Question: What is the name of the tenant mentioned in the document?
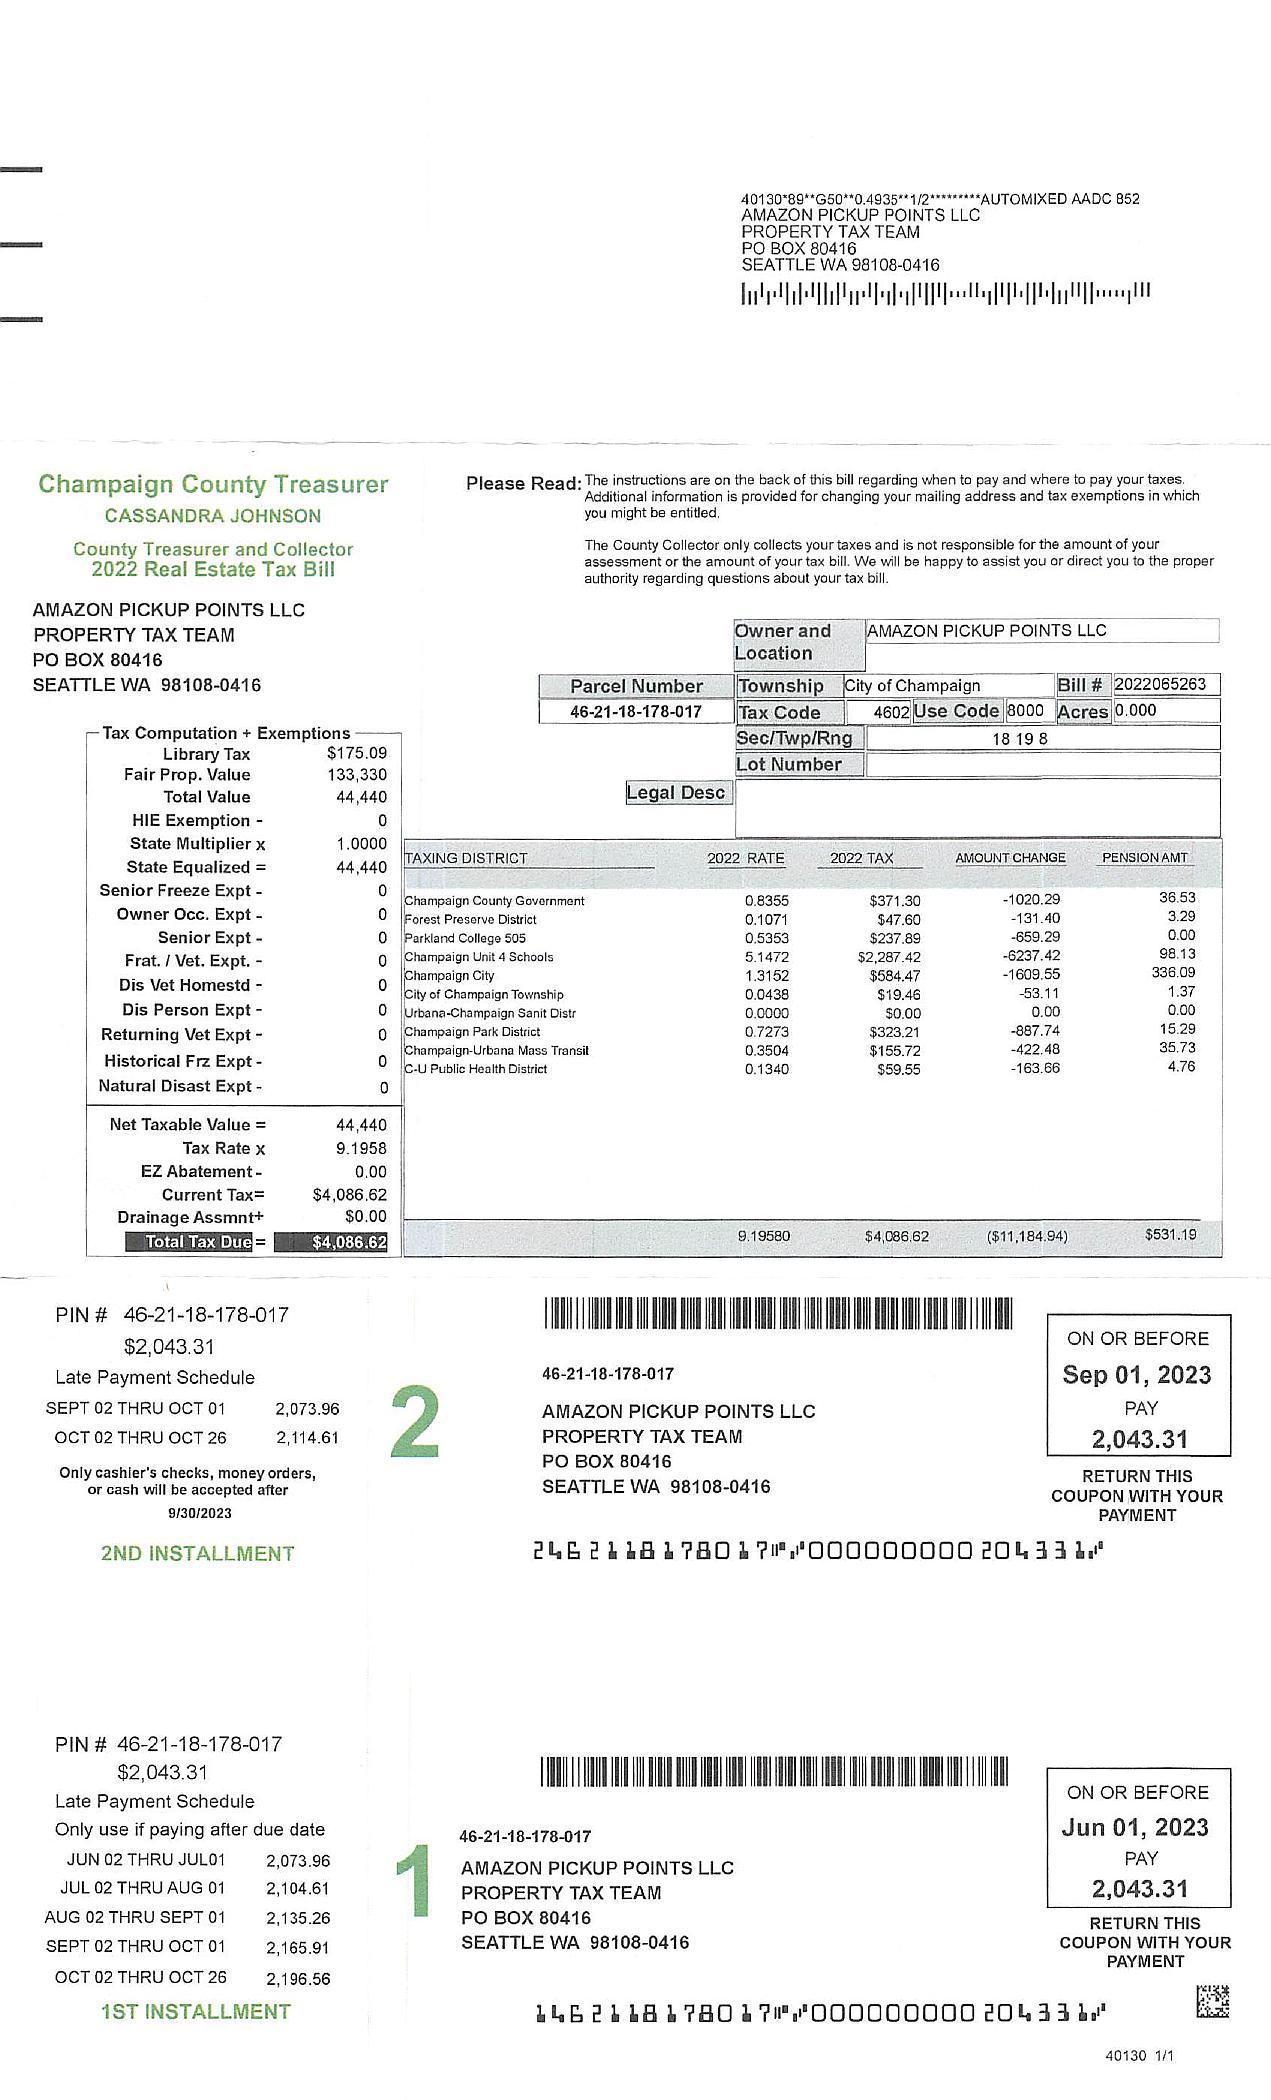
Answer: "AMAZON PICKUP POINTS LLC"